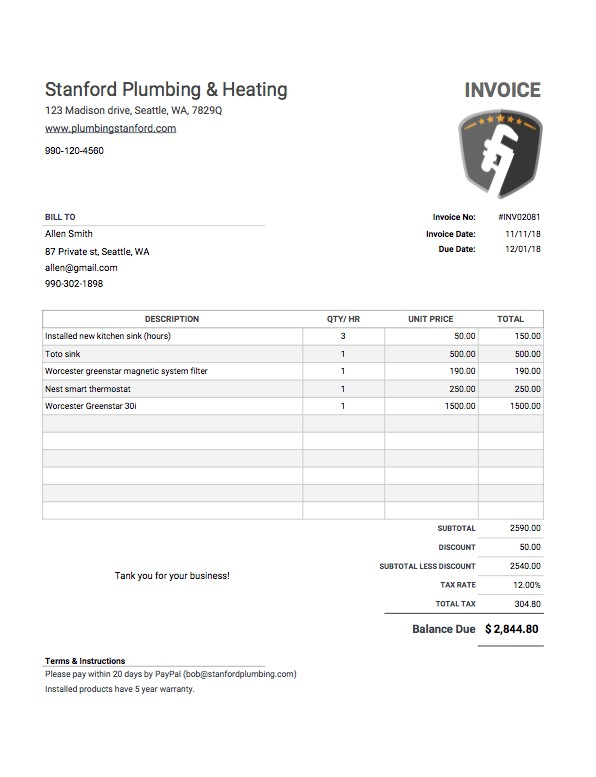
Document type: Invoice